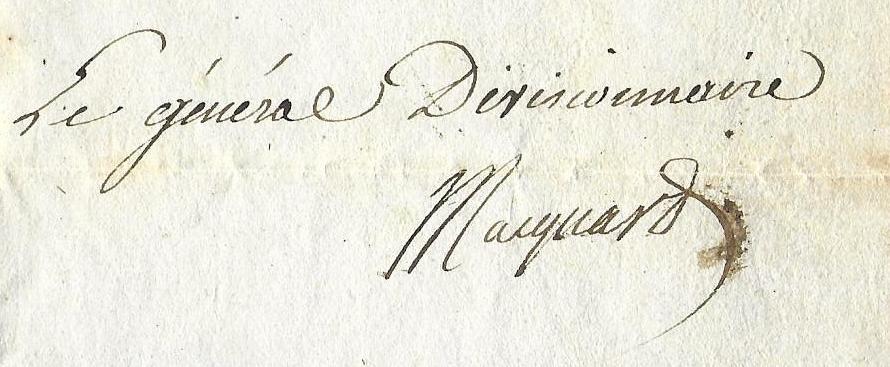
Signature of: francois macquard